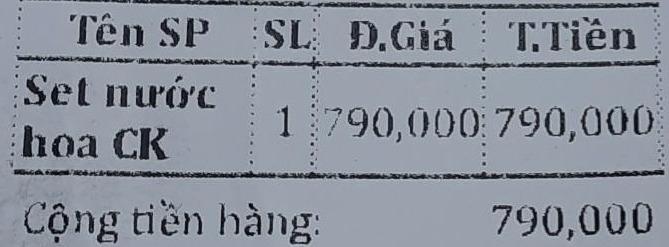
<table>
<tr>
<th>Tên SP</th>
<th>SL</th>
<th>Đ.Giá</th>
<th>T.Tiền</th>
</tr>
<tr>
<td>Set nước hoa CK</td>
<td>1</td>
<td>790,000</td>
<td>790,000</td>
</tr>
</table>
Cộng tiền hàng: 790,000